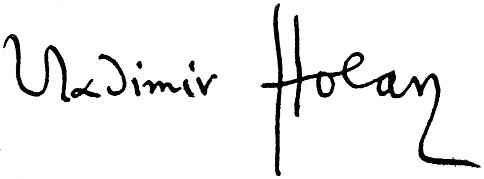
Signature of: vladimír holan